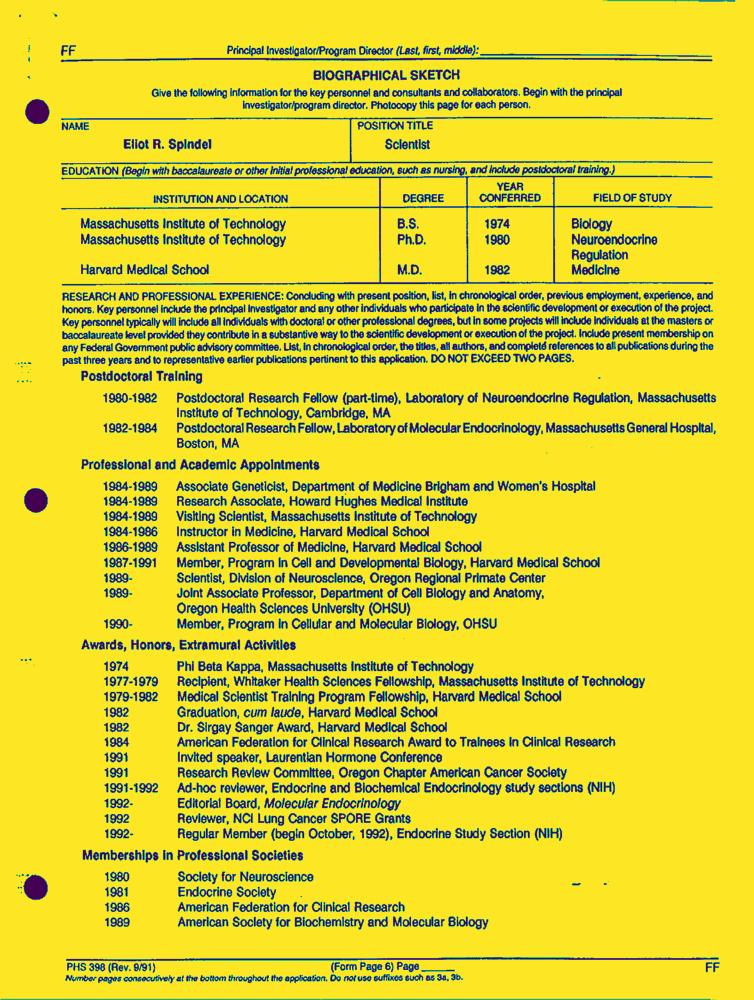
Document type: Resume-Doc